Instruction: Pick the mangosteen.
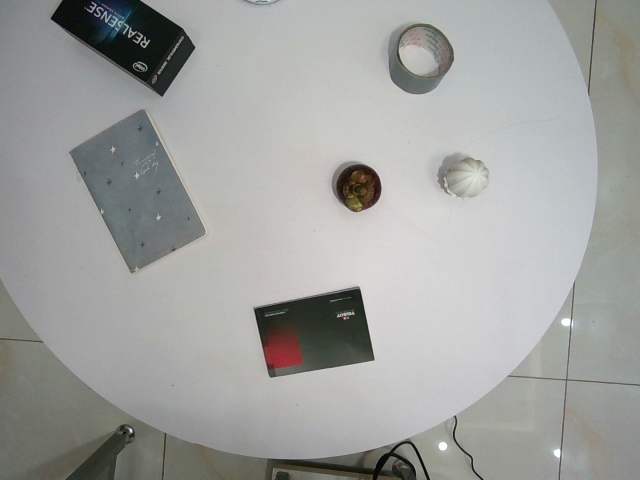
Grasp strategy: vertical